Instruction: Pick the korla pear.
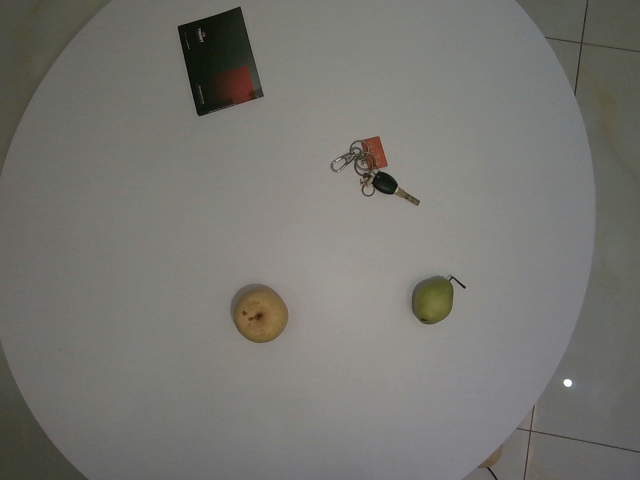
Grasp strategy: vertical